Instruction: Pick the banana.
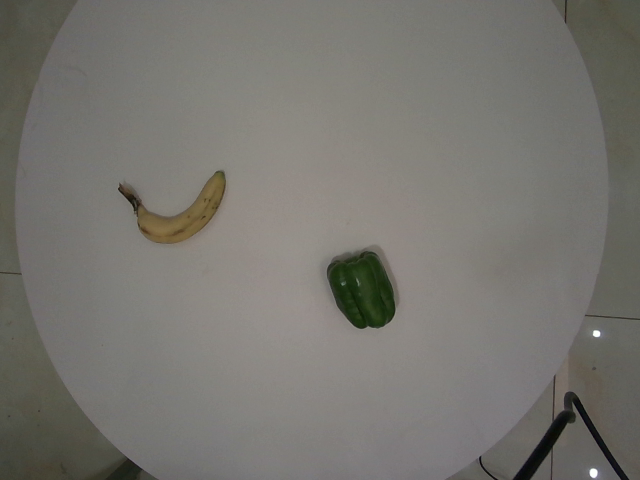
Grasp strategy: vertical